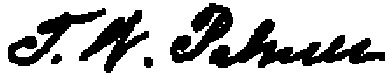
Signature of: thomas w palmer